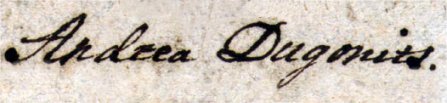
Signature of: andrás dugonics